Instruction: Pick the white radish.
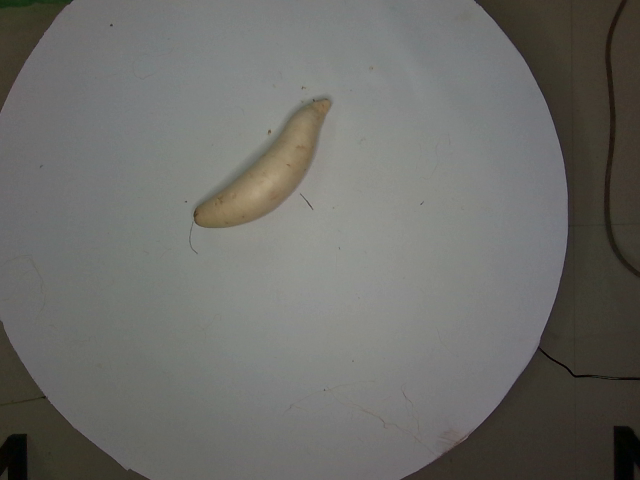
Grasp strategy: vertical